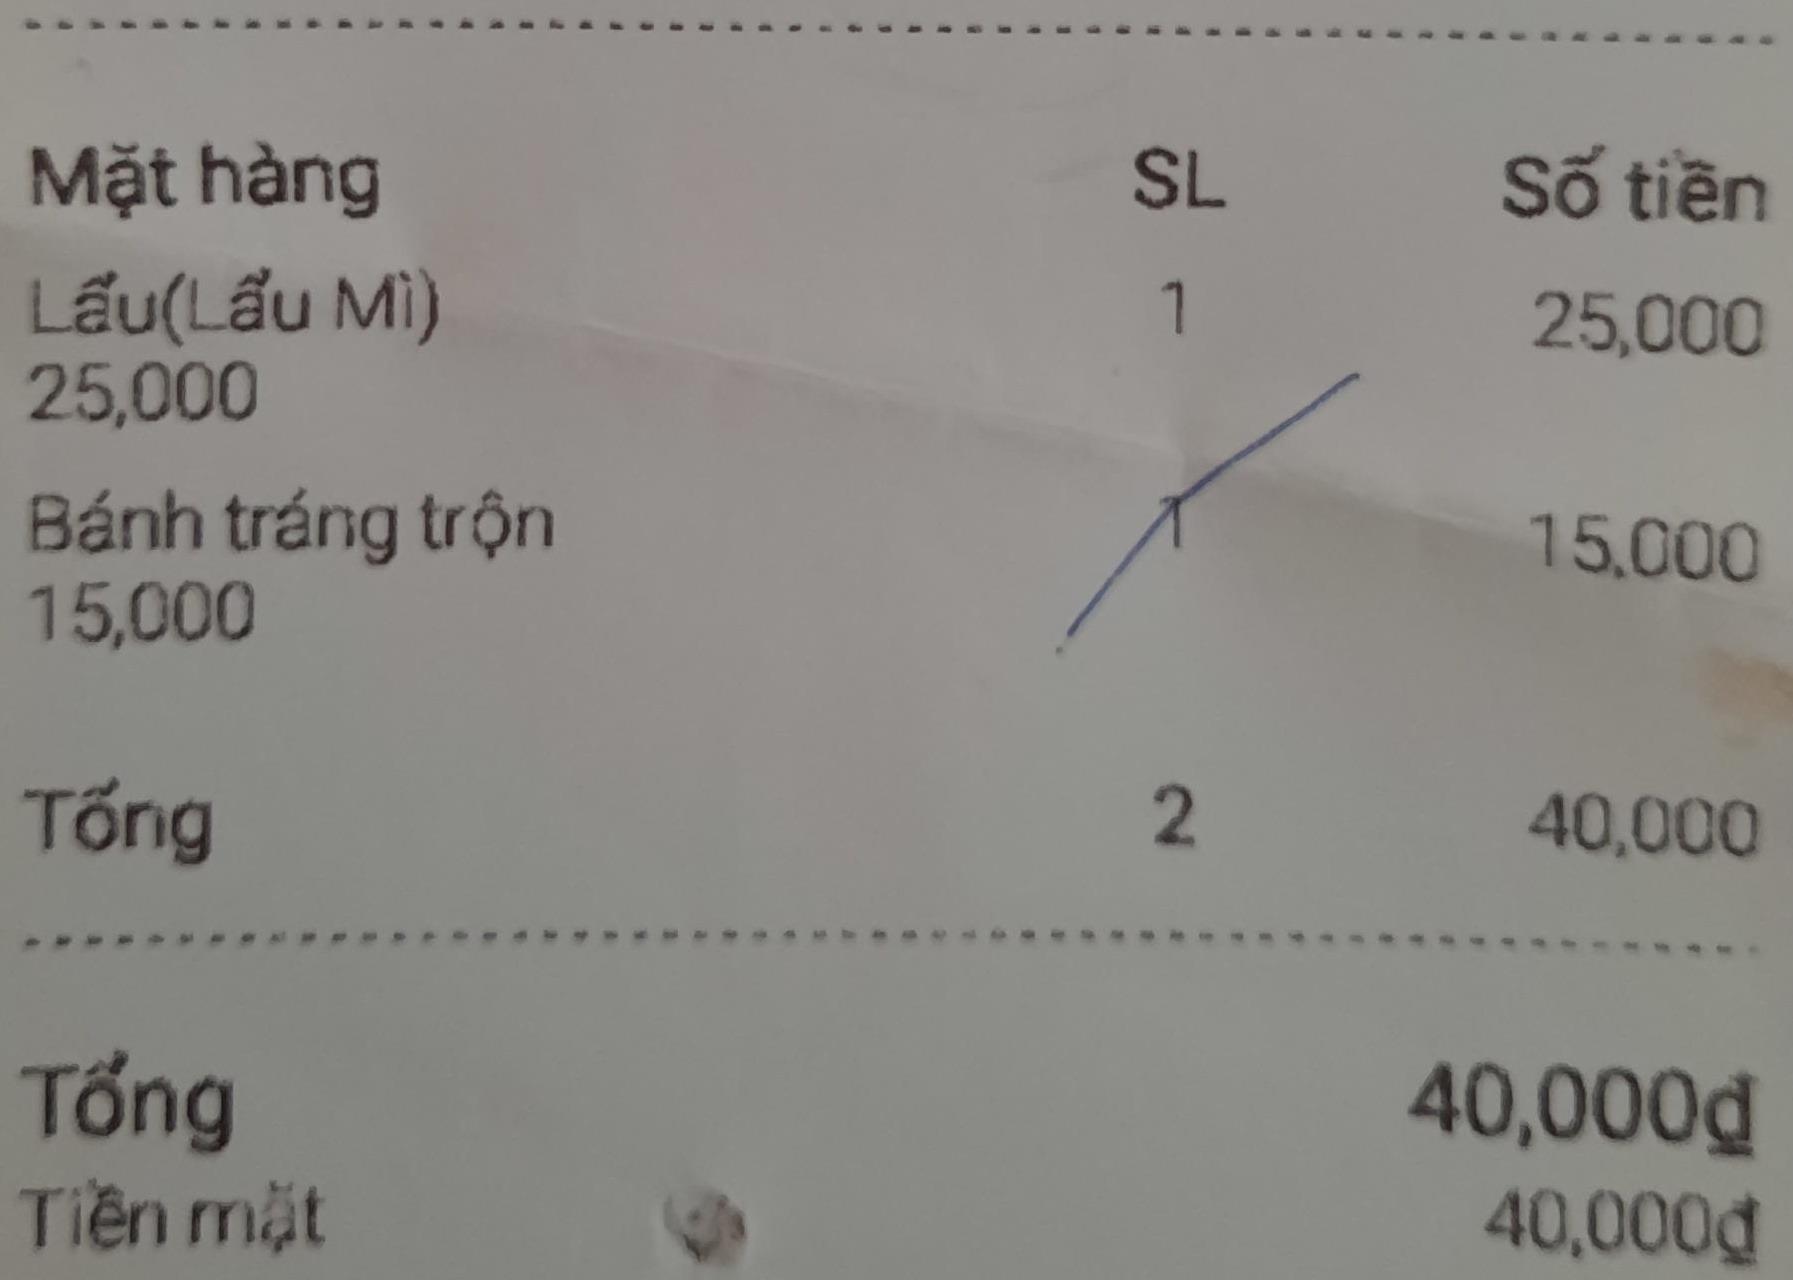
<table>
<tr>
<th>Mặt hàng</th>
<th>SL</th>
<th>Số tiền</th>
</tr>
<tr>
<td>Lẩu(Lẩu Mì) 25,000</td>
<td>1</td>
<td>25,000</td>
</tr>
<tr>
<td>Bánh tráng trộn 15,000</td>
<td>1</td>
<td>15,000</td>
</tr>
<tr>
<td>Tổng</td>
<td>2</td>
<td>40,000</td>
</tr>
</table>

Tổng 40,000đ
Tiền mặt 40,000đ